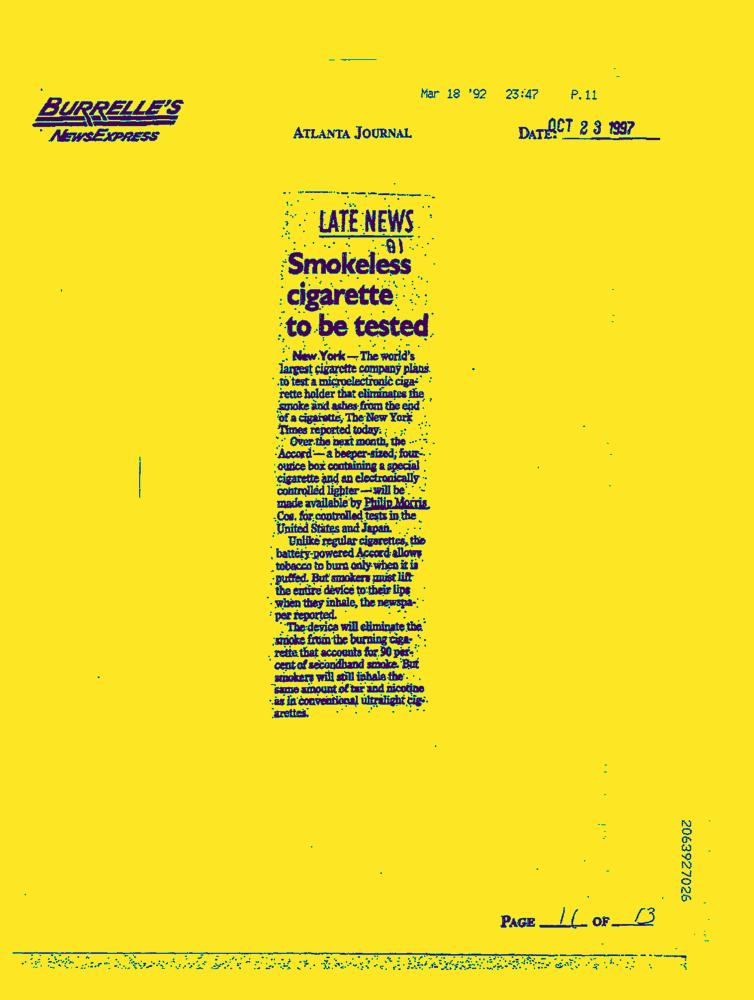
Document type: News-Article